Question: How does the patient history play a role?
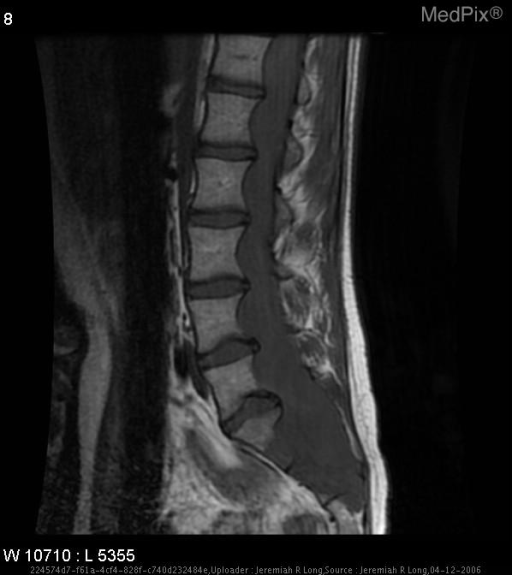
Answer: The patient's history of 19 year-old male with a six-month history of back pain and right leg weakness is key in understanding the case.